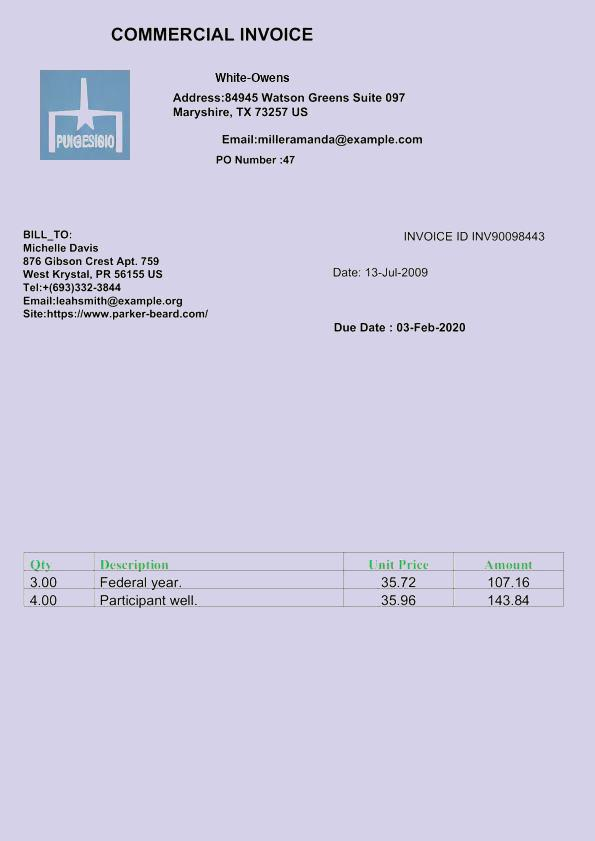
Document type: Invoice